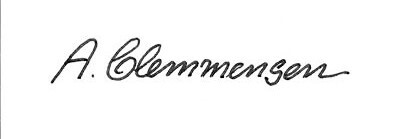
Signature of: andreas clemmensen